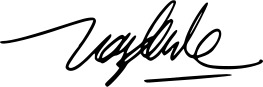
Signature of: dai le